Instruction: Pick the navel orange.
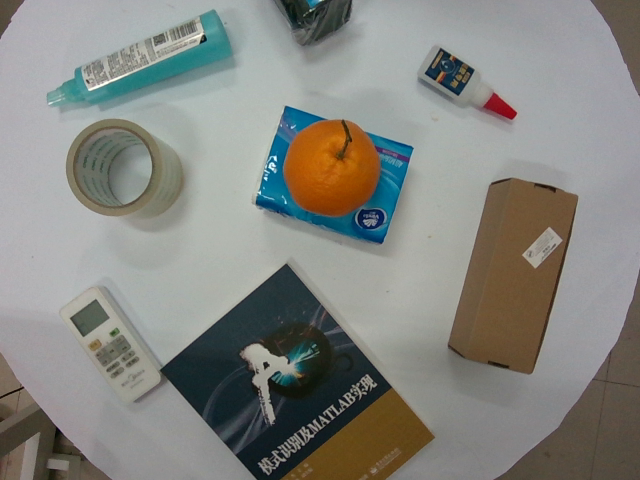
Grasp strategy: vertical